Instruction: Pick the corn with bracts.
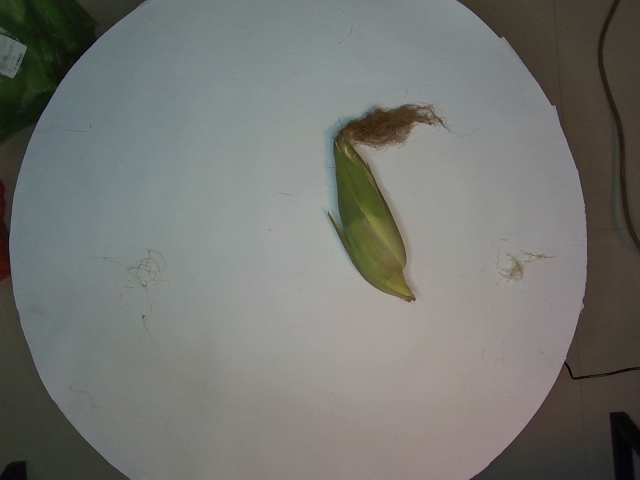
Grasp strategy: vertical